Question: How does the patient history play a role?
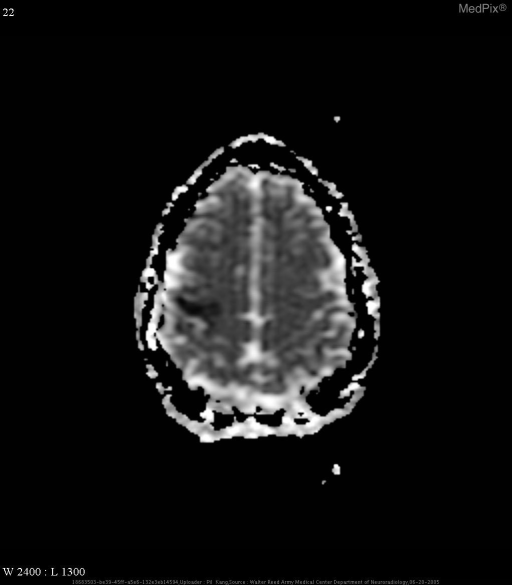
Answer: The patient's history of 36 year-old woman with sudden-onset left-sided hemiparesis.  PMH is significant for a history of SLE. is key in understanding the case.